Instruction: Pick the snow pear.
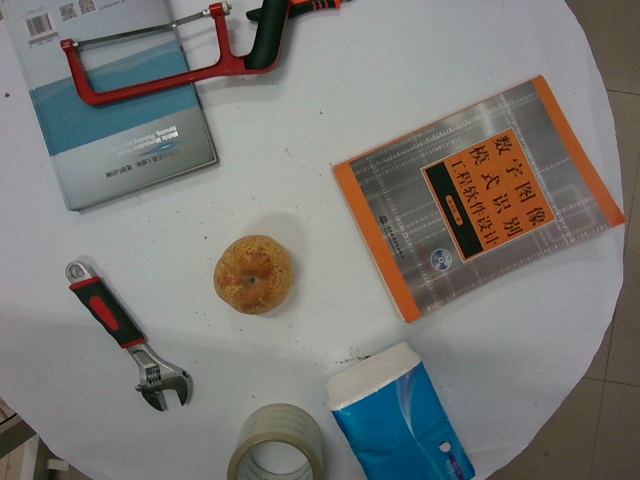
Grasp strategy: vertical